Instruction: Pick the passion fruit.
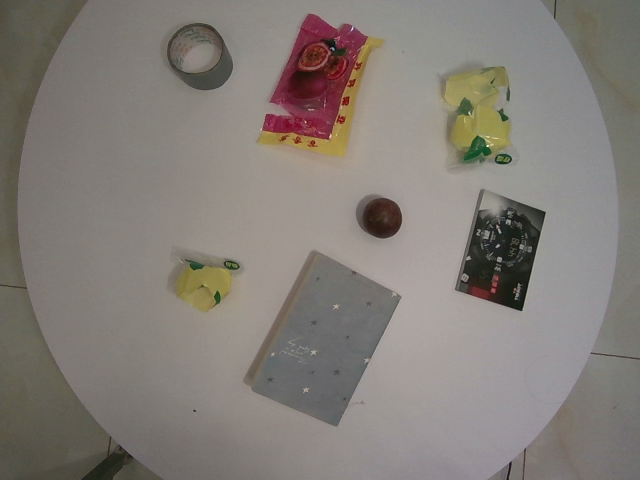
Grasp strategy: vertical